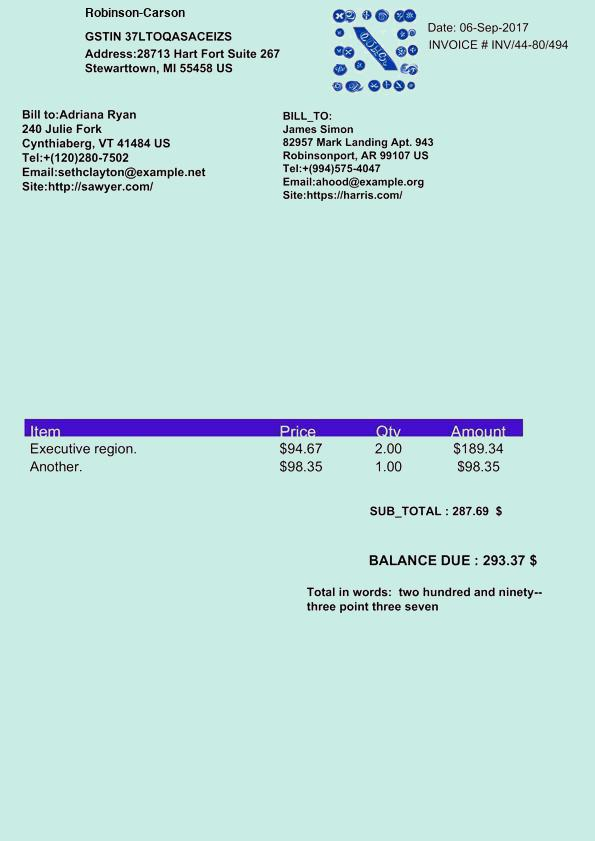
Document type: Invoice